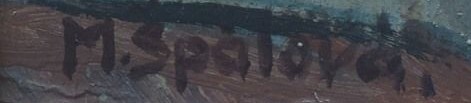
Signature of: milada špálová